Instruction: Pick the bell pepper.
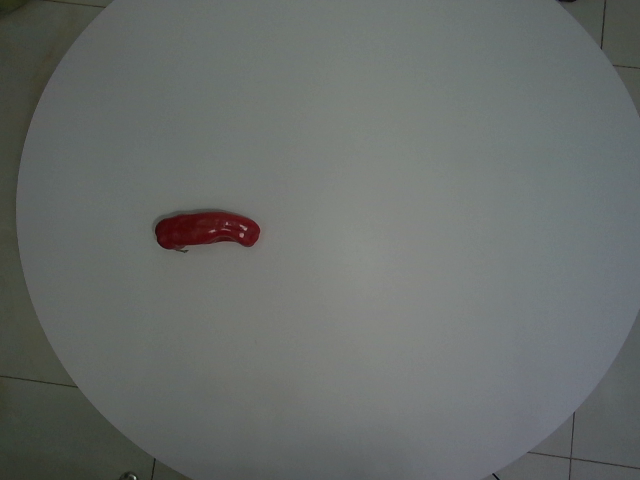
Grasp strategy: vertical